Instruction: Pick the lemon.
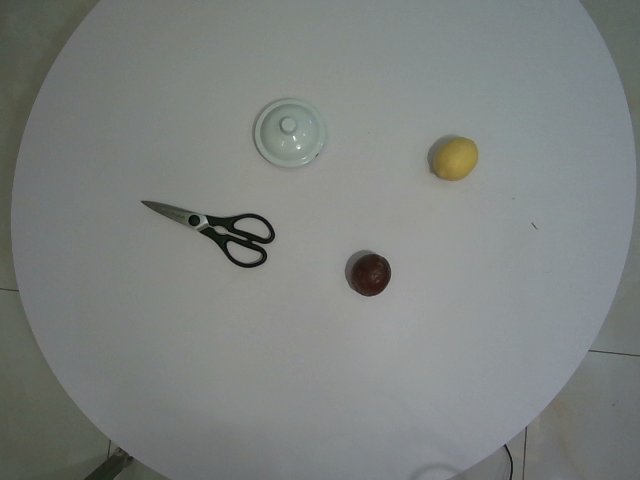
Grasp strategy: vertical